Patient: Female, age 76
On February of 2020, a 76-year-old woman was referred to our hospital in Matsumoto, Japan, from another hospital in Japan, where she was admitted for sore throat, dry cough, and fever that started on February 7, 2020 (symptom onset day 1; SOD#1). (The term "symptom onset day" is used to illustrate the patient's clinical course, and the term "hospital day" is used to describe treatment measures.) Past medical history was significant for diabetes mellitus, hypertension, and glaucoma, but she was otherwise healthy and did not smoke. The patient, an American living in the United States, was visiting Japan and arrived at Yokohama Harbor aboard the Diamond Princess cruise ship. Due to a COVID-19 outbreak inside the cruise ship, she was kept in the cruise ship and underwent viral testing as part of quarantine inspection. A reverse transcription polymerase chain reaction (RT-PCR) test, performed by the Japan Ministry of Health, Labour and Welfare, produced a positive result for SARS-CoV-2.
One day before admission to our hospital, the patient was started on lopinavir-ritonavir (400 mg/100 mg twice daily orally) and moxifloxacin (400 mg once a daily orally). She was transferred to our hospital on SOD#12 (hospital day 1; HD#1). On admission, her body temperature was 38.3  C, and her oxygen saturation (SpO2) by pulse oximetry was 93% on 8 L/min of supplemental oxygen via mask. Physical examination revealed coarse crackles in the upper chest on the right. Laboratory examination revealed peripheral blood lymphopenia (350/muL) and elevated levels of blood urea nitrogen (BUN, 28.9 mg/dL), creatinine (1.62 mg/dL), C-reactive protein (CRP, 12.90 mg/dL), and lactate dehydrogenase (LDH, 325 U/L) (Table 1).
Chest computed tomography (CT) images showed ground-glass opacities (GGOs) and consolidation (Fig. 1A and B).
Due to possible community-acquired pneumonia caused by bacteria and influenza virus, the patient was treated with piperacillin-tazobactam and peramivir (at a loading dosage of 300 mg, reduced to 150 mg every 24 hours due to renal failure). Her respiratory failure progressed, leading to endotracheal intubation. An endotracheal aspirate obtained through the intubation tube was positive for SARS-CoV-2 on RT-PCR. Laboratory examination revealed a low gamma-globulin level on HD#3 (SOD#14); intravenous immune globulin (IVIG) (at a dosage of 5000 mg every 24 hours intravenously) was administered from HD#3 (SOD#14) to HD#8 (SOD#19).
On HD#8 (SOD#19), the patient's respiratory status progressively deteriorated; she exhibited dyspnea despite fever alleviation. The respirator setting at the time was assist/control (volume-controlled ventilation), tidal volume was 300 ml, positive end-expiratory pressure (PEEP) was 14 cmH2O, and respiratory frequency was 13 per minute. Her hypoxemia was not improved even if we regulated PEEP. We considered whether this deterioration might be due to increased airway dead space caused by pulmonary embolism or acute pulmonary edema; however, these diagnoses could not be confirmed with evidence on chest CT scans, which were unobtainable because there was concern about the risk of infecting other patients in the radiology unit. We conducted a compression ultrasound, but were not able to point out deep vein thrombosis. The patient's respiratory status continued to worsen and, despite optimal ventilator settings, we were unable to maintain her PaO2/FiO2 above 70 torr. Therefore, we decided to proceed to venous-venous extracorporeal membrane oxygenation (V-V ECMO) on HD#8 (SOD#19). For V-V ECMO, venous catheters were placed in the right common femoral vein (for drainage) and right internal jugular vein (for infusion). Her hemodynamics were maintained using vasoactive agents; we were able to normalize her body water with diuretics and stabilize her oxygenation by ECMO. On HD#16 (SOD#27), to prevent bacterial infection related to catheterization, the previous antibiotics were replaced with vancomycin. Her respiratory status gradually improved. On HD#16 (SOD#27), viral testing of an endotracheal aspirate sample showed that SARS-CoV-2 was undetectable using RT-PCR. A tracheotomy was performed on HD#18 (SOD#29); ECMO was discontinued on HD#19 (SOD#30). Intravenous meropenem was administered for ventilator-associated pneumonia (VAP) prophylaxis.
Chest CT scans obtained on HD#22 (SOD#33) showed enlarged abnormal shadows, GGOs, and consolidation in the upper lobe of the right lung, suggesting organizing pneumonia (Fig. 1C and D), which could result in chronic respiratory failure after ECMO cessation. On HD#25 (SOD#36), the patient was started on methylprednisolone 250 mg daily for three days with improvement of her organizing pneumonia on chest x-ray (Fig. 2E and F). On HD#40 (SOD#51), the patient was taken off the respirator, and her condition was stable.
Keywords: ards, acute respiratory distress syndrome, acute respiratory distress syndrome, covid-19, coronavirus disease, coronavirus, ecmo, extracorporeal membrane oxygenation, gamma-globulin, ivig, intravenous immune globulin, organizing pneumonia, rt-pcr, reverse transcription polymerase chain reaction, sars-cov-2, severe acute respiratory syndrome coronavirus 2
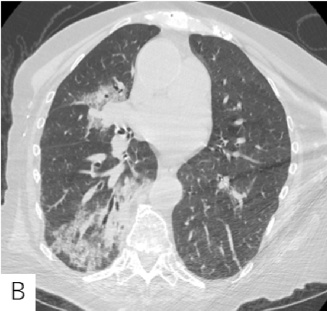
Image caption: Chest computed tomography (CT) images. (C-D) Images taken on SOD#33. (C) Subpleural consolidation in the right lung.